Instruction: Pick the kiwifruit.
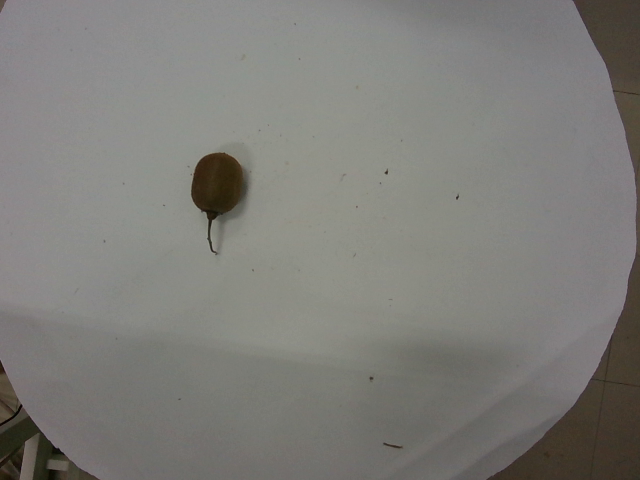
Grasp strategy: vertical